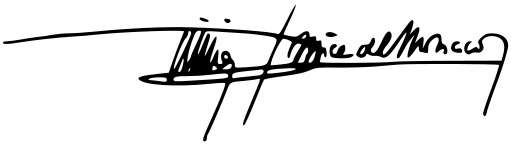
Signature of: rainier iii prince of monaco